Question: Talk about the condition:
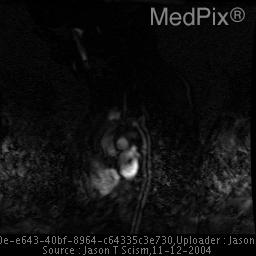
Answer: The disease is discussed as: The term coarctation is derived from the Latin word coarctation, meaning a drawing or pressing together. In medical terminology, coarctation refers to a localized narrowing of the lumen of a vessel producing an obstruction to flow.   Coarctation of the aorta typically occurs in the "juxta-ductal" part of the aorta, or the part near where the ductus arteriosus attaches near the aortic isthmus. Depending on the exact location of the constriction of the aorta, it can be classified as either preductal / isthmic (infantile) coarctation or postductal / juxtaductal (adult type) coarctation. The most frequently encountered type is the postductal / juxtaductal variety.  In the postductal type, the area of the coarctation is located at, or just distal to, the level of the left subclavian artery and ductus arteriosus and usually is short and discrete. In the rarer second type, (preductal, isthmic, or infantile) the area of narrowing usually lies proximal to the ductus arteriosus, somewhere between the left subclavian artery and the left carotid artery. Preductal coarctation is associated with an increased incidence of cardiac defects, and as preductal coarctations do not significantly alter normal fetal blood flow patterns, no collaterals form in utero hence they are typically not seen later in life. Several surgical methods of repair are employed, including end-to-end reanastomosis, subclavian flap aortoplasty, prosthetic patch onlay grafts, and interposition grafts.    Usually, the presence of coarctation alone is indication for an operation. Several techniques are currently used to repair coarctation of the aorta and the method of repair employed is usually tailored specifically to each patient.  Follow-up for these patients depends upon the clinical response to the intervention. The most common complications after coarctation repair are late restenosis and aneurysm formation at the repair site. One of the most common methods of repair of coarctation of the aorta is resection of the involved segment with end-to-end reanastomosis.  Some of the benefits of this particular technique include avoidance of prosthetic materials, excision of ductal tissue, preservation of the left subclavian artery, and relief of left ventricular outflow obstruction.  The current trend in management is to attempt a corrective surgery in neonates and to try transcatheter balloon dilation before surgery in older children and adults. Recently, treatment of aortic coarctation by percutatious catheter interventions has become more widespread, using both balloon dilation and primary stent implantation techniques. These techniques were first regarded mainly as a procedure for the treatment of recurrent coarctation. However, they have gained more widespread acceptance as a procedure for both the unoperated lesions and the recurrent coarctation / restenosis at the site of the procedure. Restenosis is a common complication and is often associated with post stenotic aneurismal dilatation. Follow-up imaging to assess for post surgical success and assessment of potential late complications can be accomplished using various modalities.  Adequate visualization of the entire arch is needed.  Angiography remain the gold standard, however noninvasive imaging with magnetic resonance imaging (MRI) and magnetic resonance angiography (MRA) is becoming more popular.